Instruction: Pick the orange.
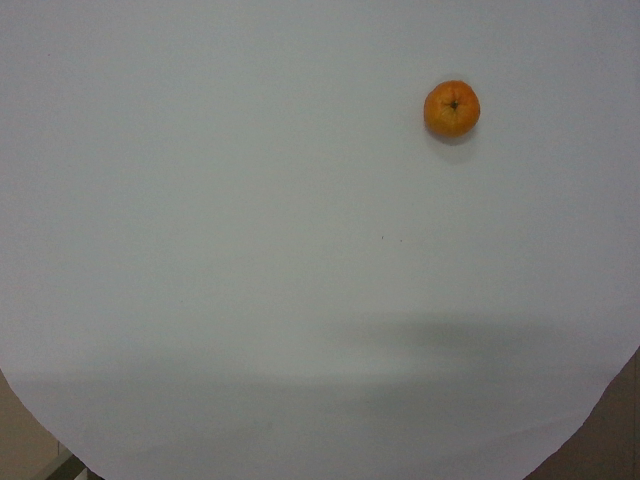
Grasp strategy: vertical